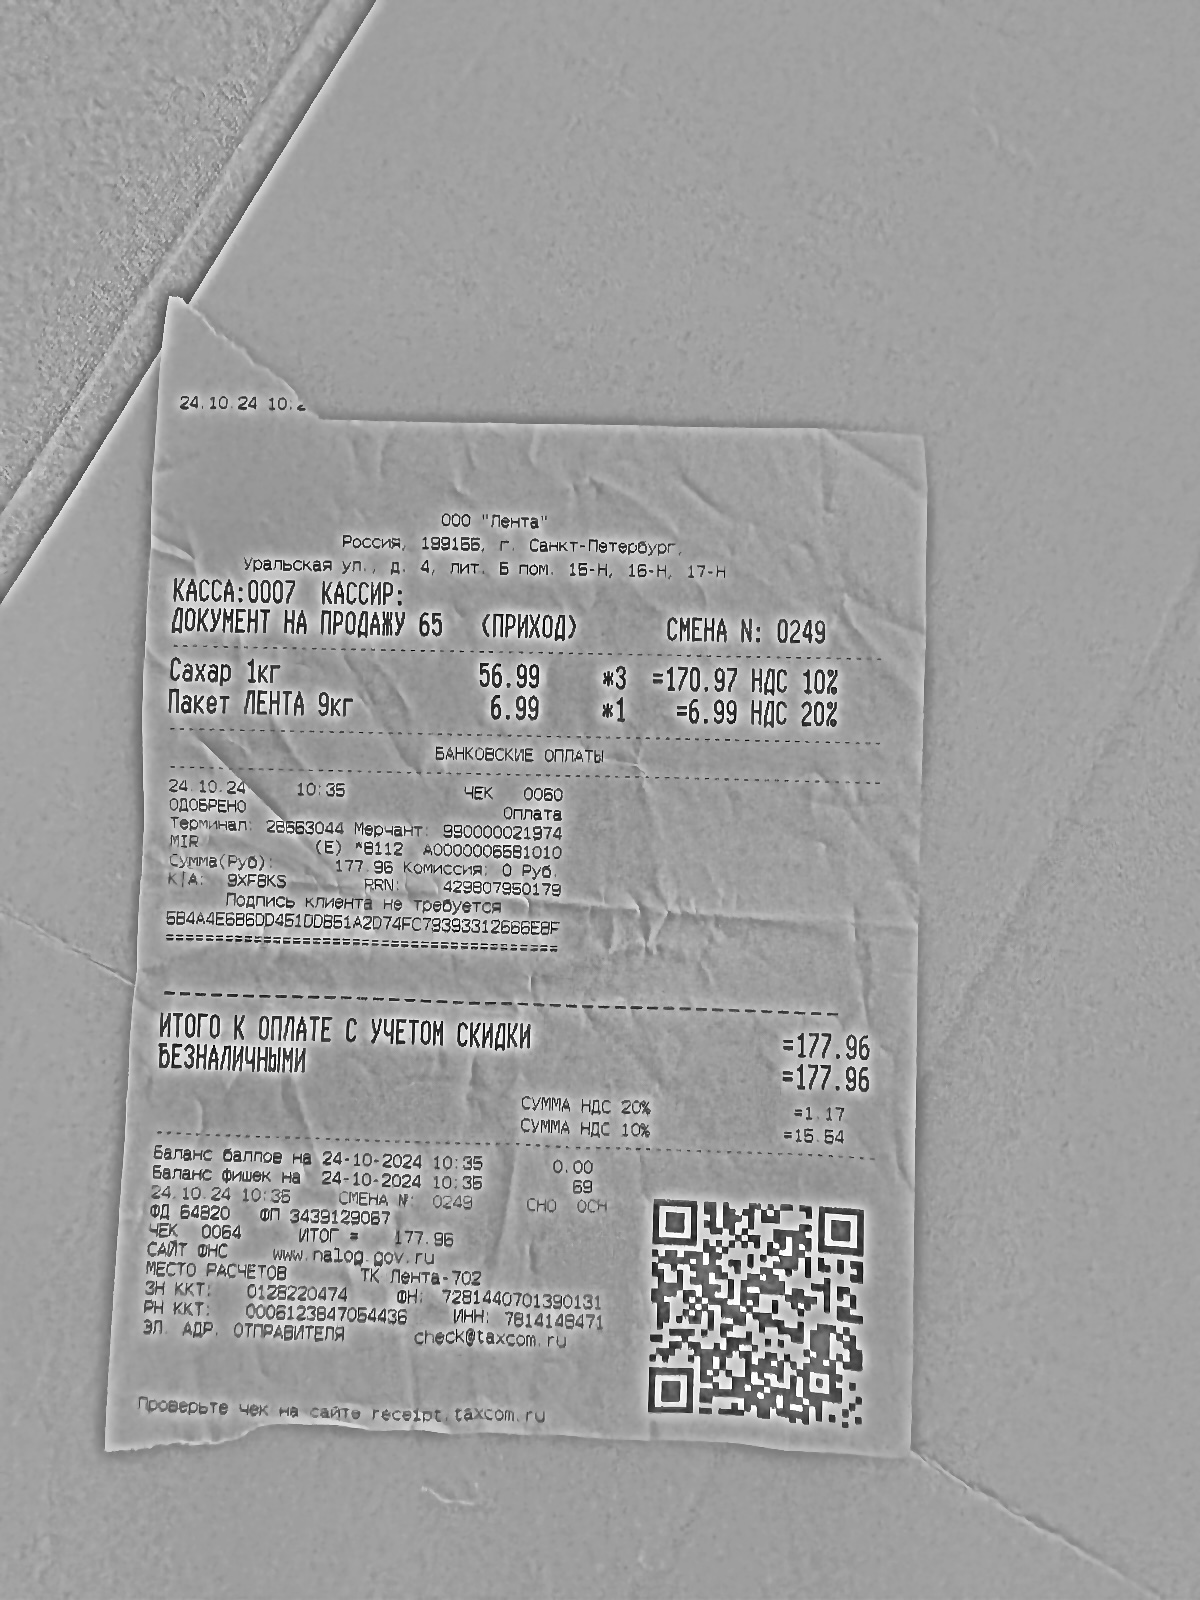
Продавец: ООО "Лента"
ИНН: 7814149471
Дата: 24.10.24 10:35
Товары: Сахар 1кг; Пакет ЛЕНТА 9кг
Количество: 3.000; 1.000
Цена: 56.99; 6.99
Сумма: 170.97; 6.99
Итого: 177.96